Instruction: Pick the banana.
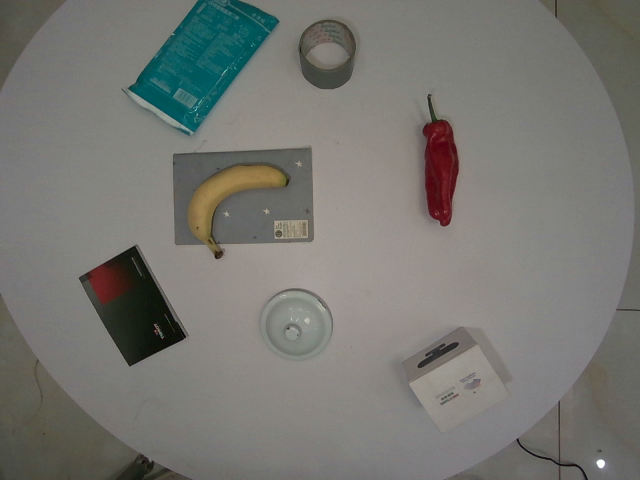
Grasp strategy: vertical